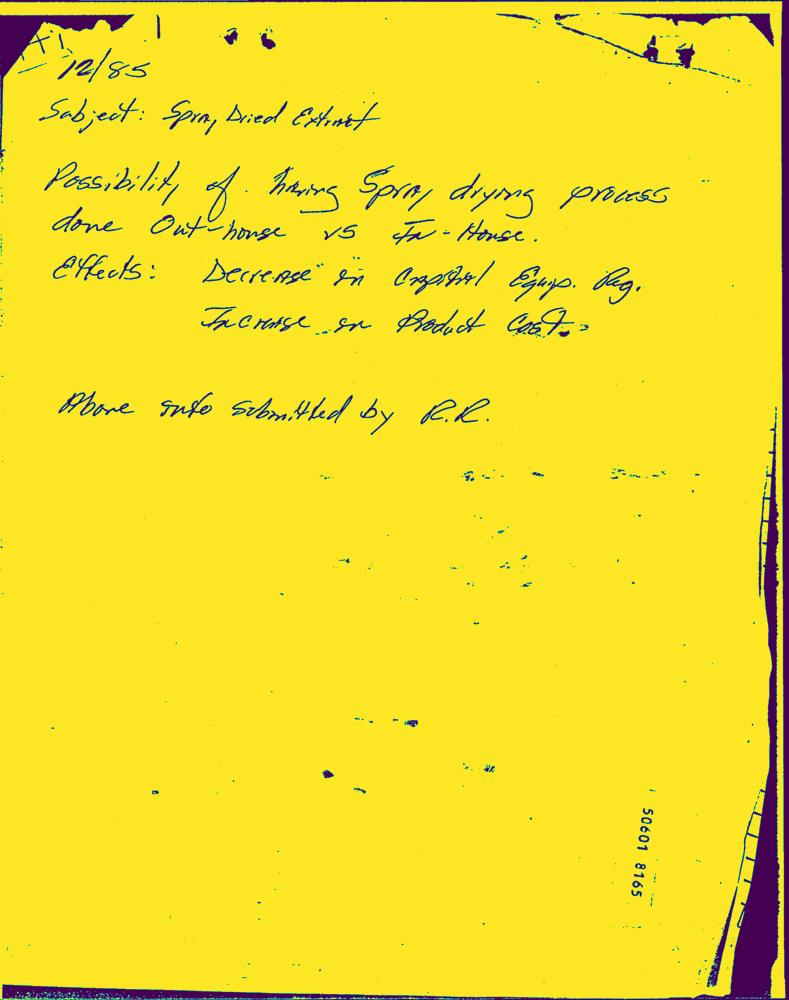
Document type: Hand-Written